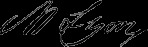
Signature of: matthew lyon